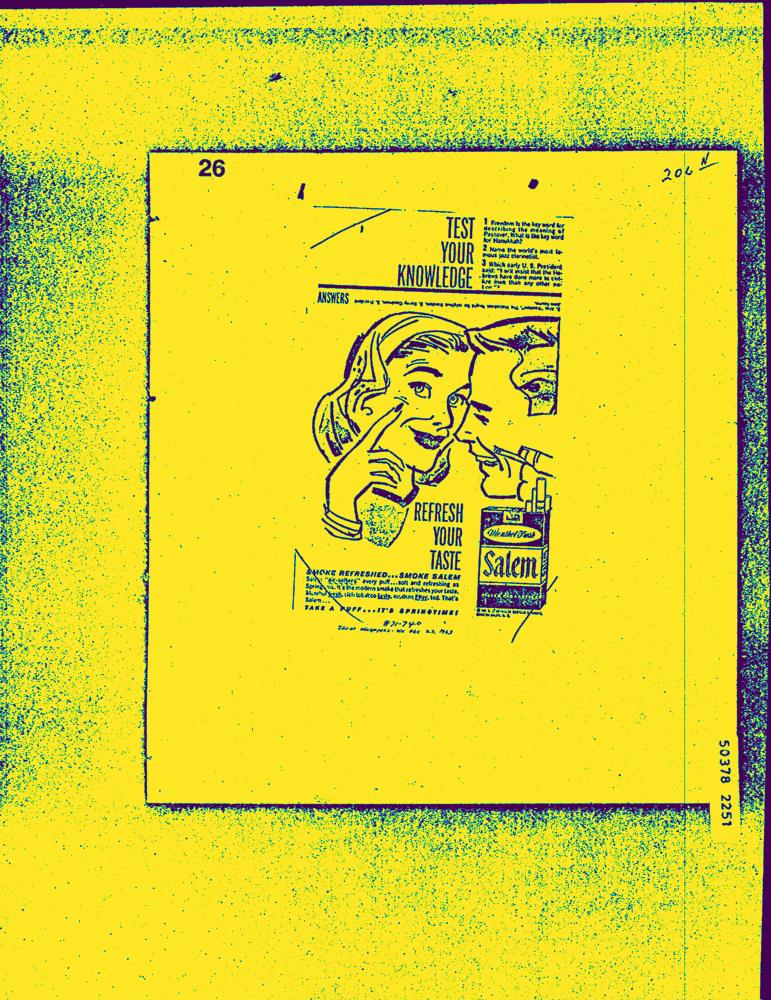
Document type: AD